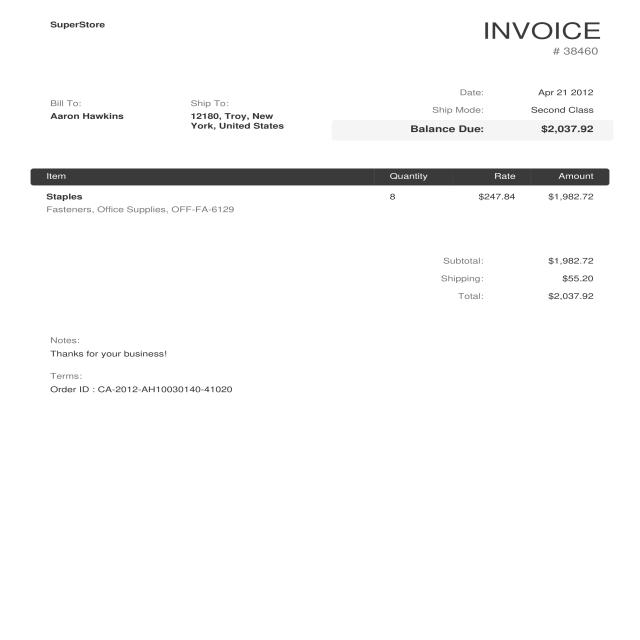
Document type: Invoice